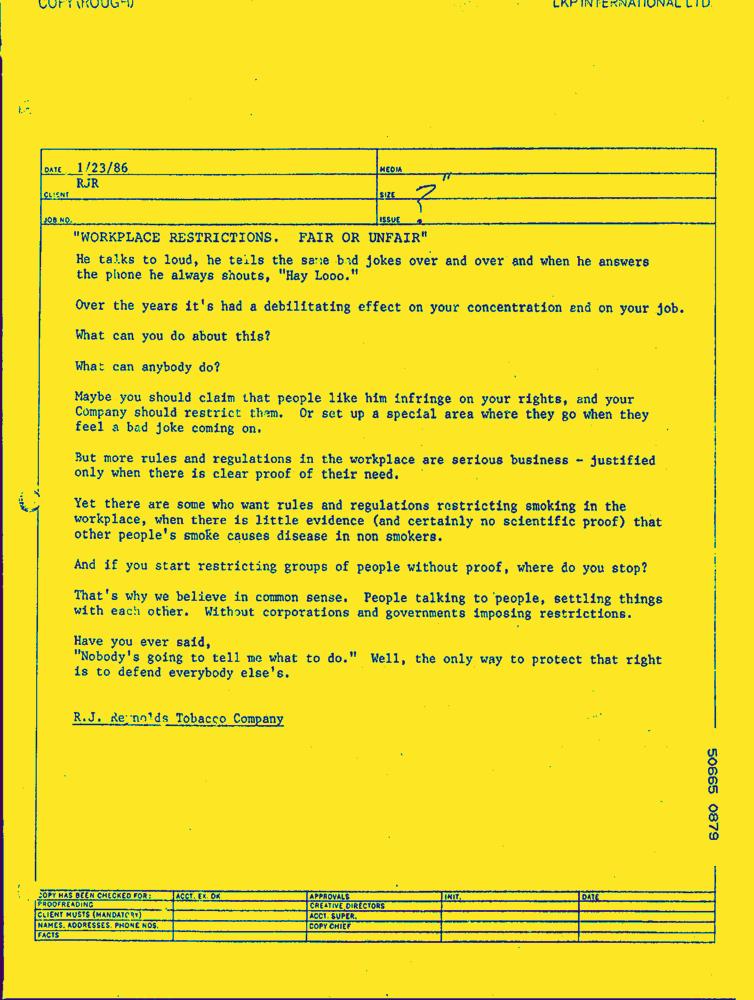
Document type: AD